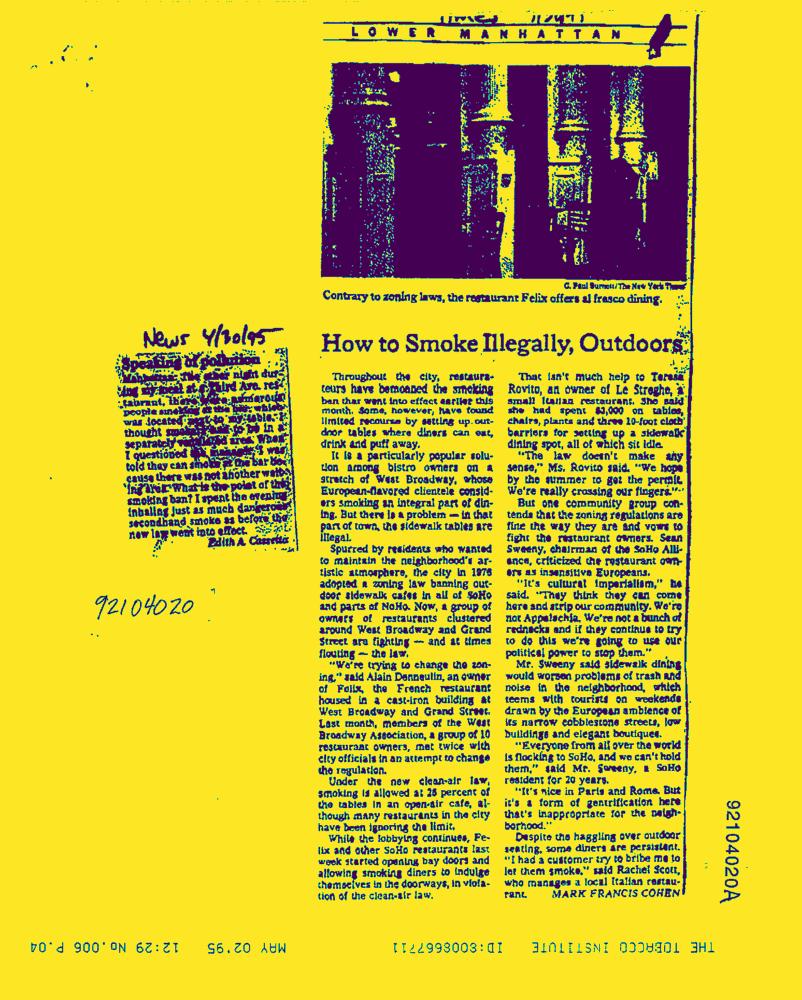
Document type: News-Article